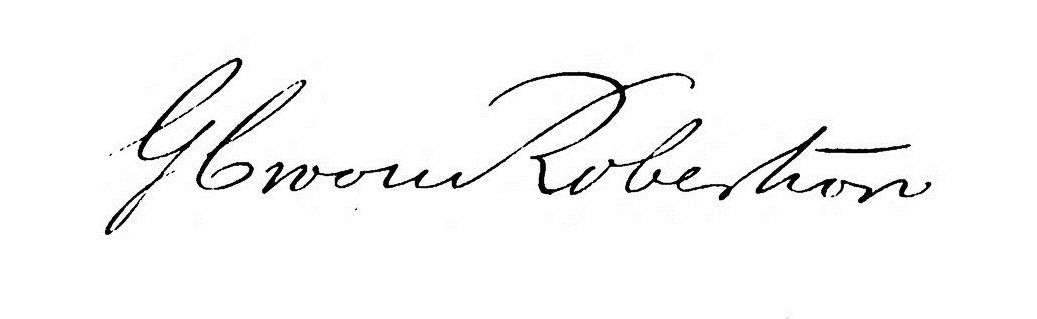
Signature of: george croom robertson